Question: What do the imaging results show?
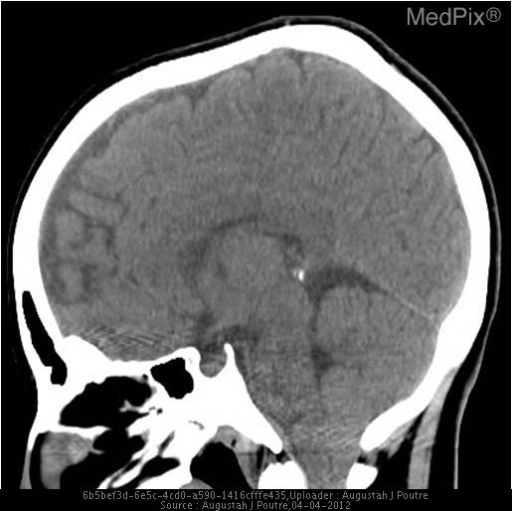
Answer: The imaging shows Low lying cerebellar tonsils with cervical cord syringohydromyelia. Sagittal reformatted image from a noncontrast head CT demonstrates extension of the cerebellar tonsils inforiorly through the foramen magnum, effacing the CSF spaces and compressing the cervicomedullary junction..